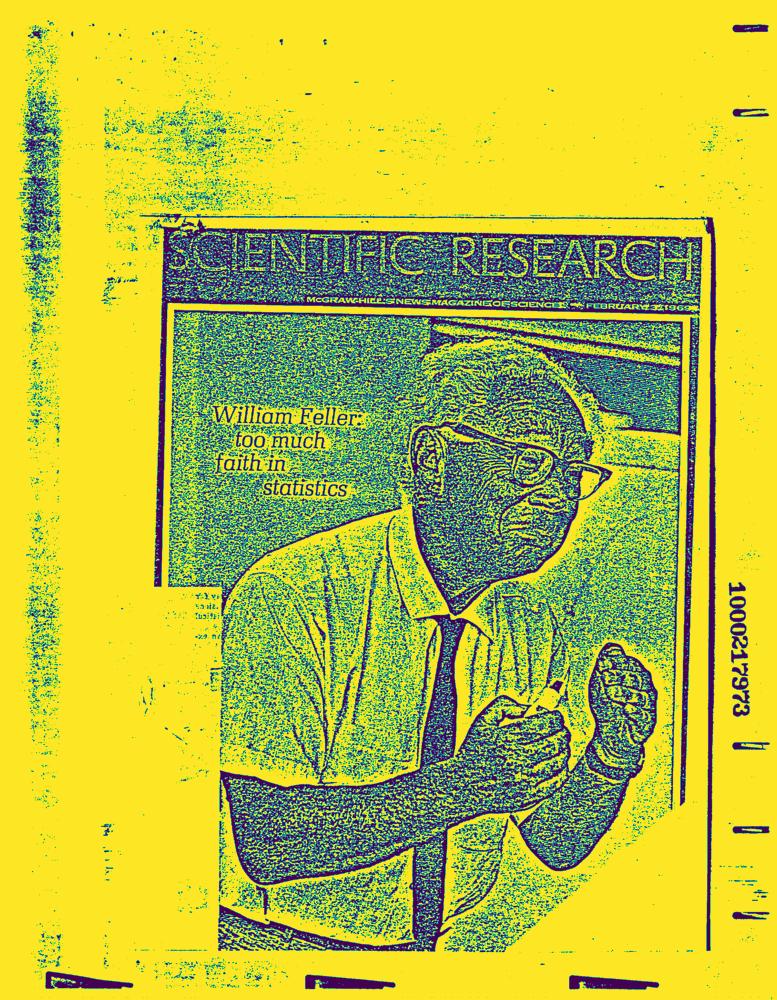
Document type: News-Article